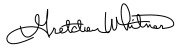
Signature of: gretchen whitmer